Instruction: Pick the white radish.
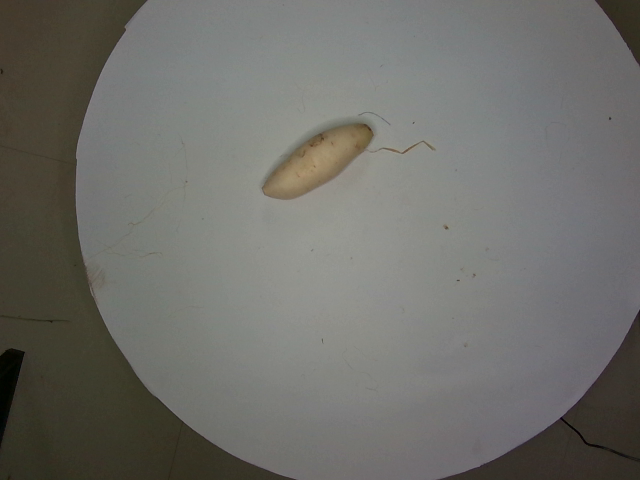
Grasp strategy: vertical